Question: What type of tax is indicated in the document, personal property or real estate?
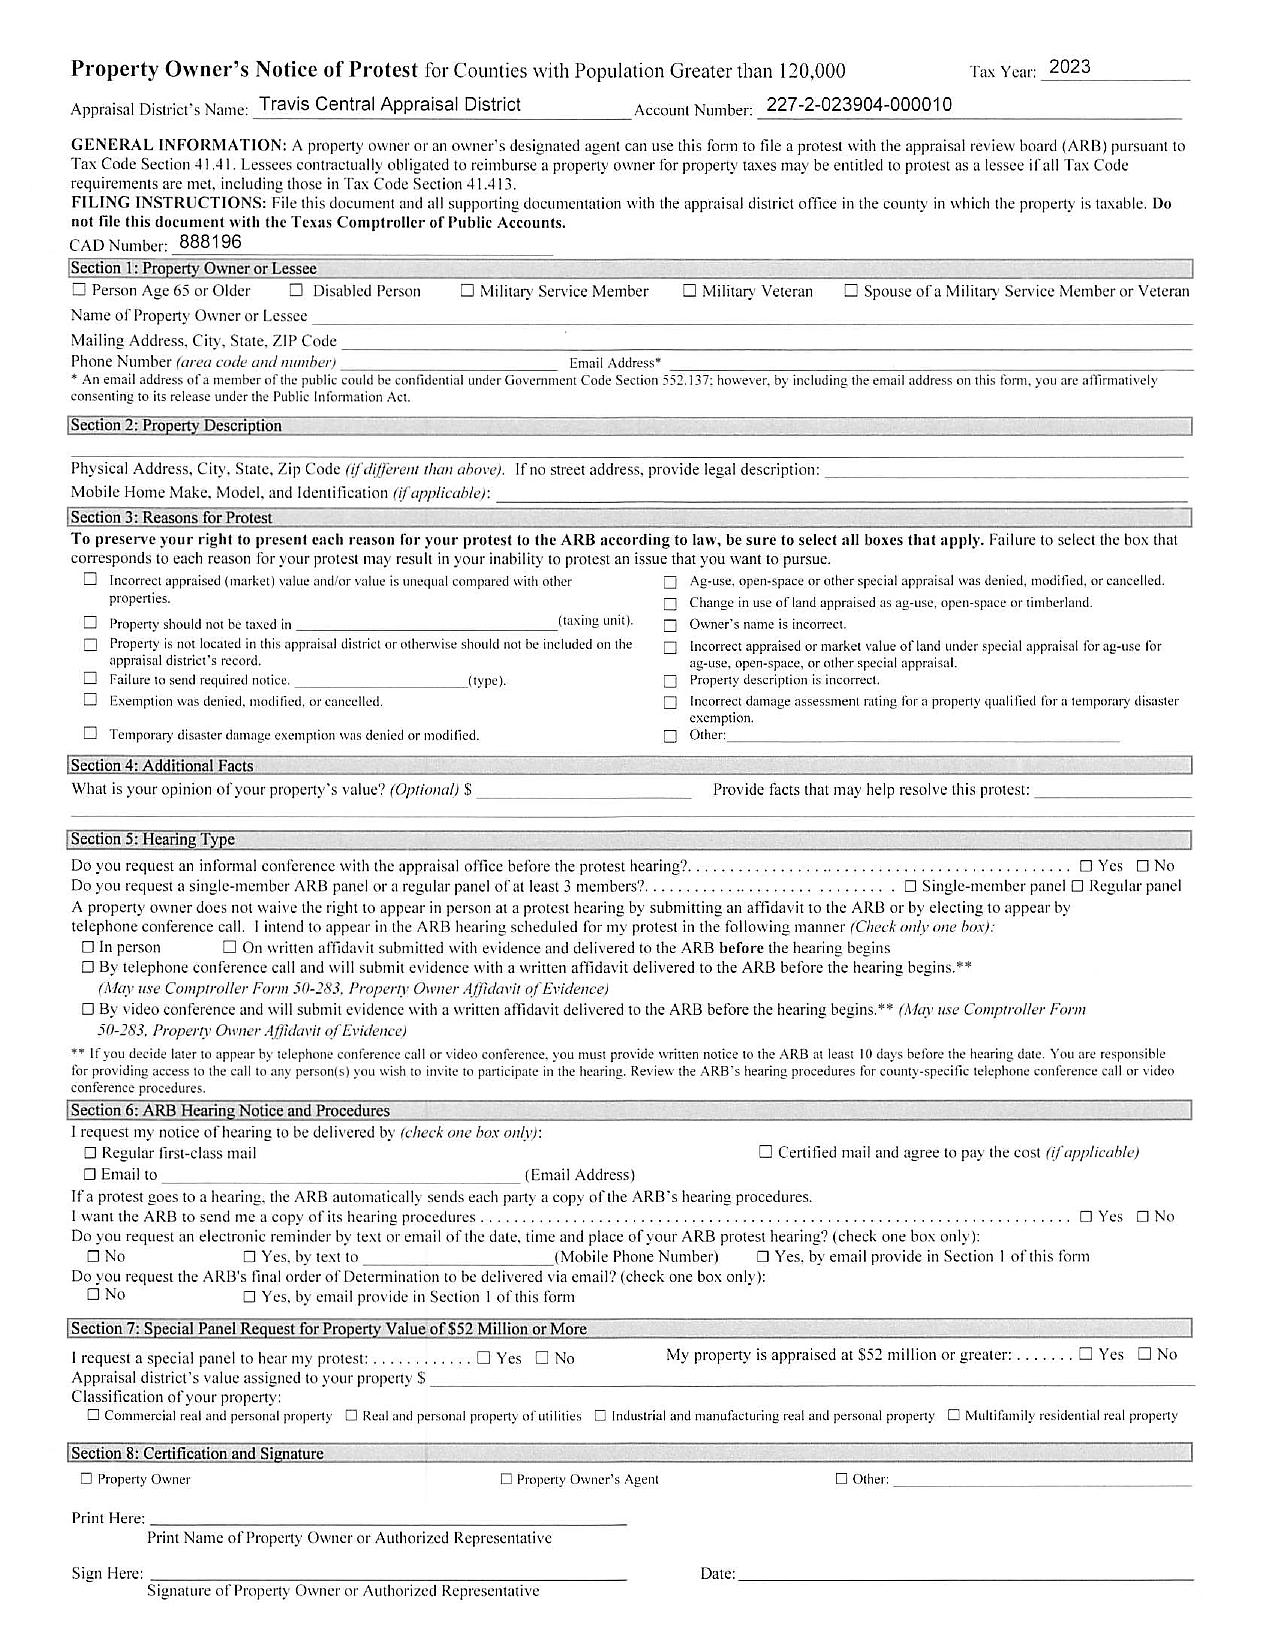
Answer: "Real Estate Tax"